Extract the amount written in words, the amount in digits, the name of the payee, the date on the cheque, and the bank's name from the image.
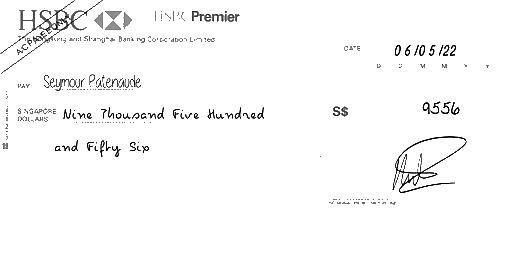
amt_in_words: Nine Thousand Five Hundred and Fifty Six
amt_in_figures: 9556
payee_name: Seymour Patenaude
bank_name: HSBC
cheque_date: 06/05/22